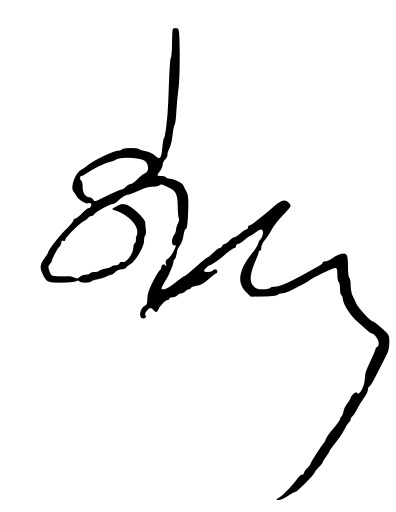
Signature of: beata mazurek